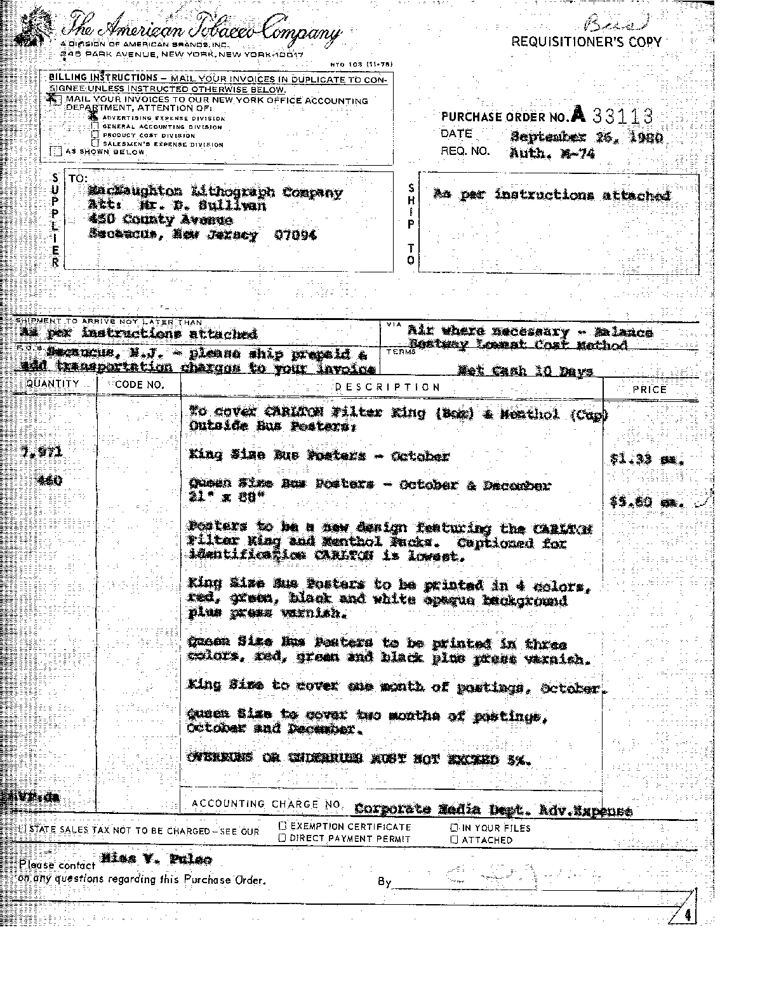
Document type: Invoice